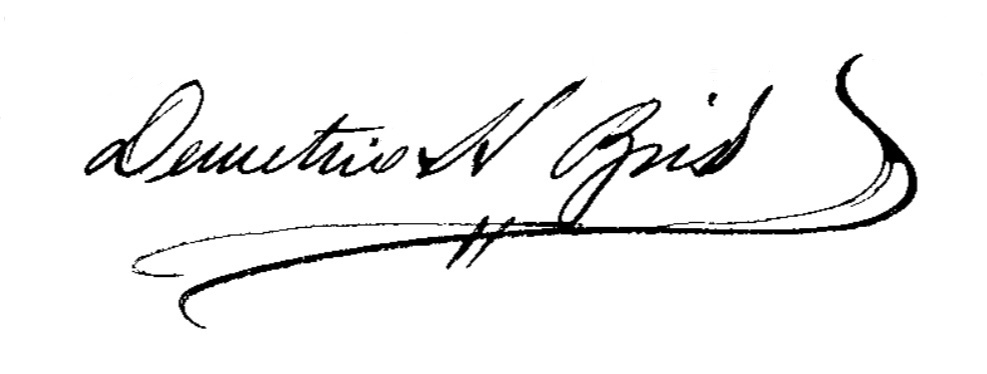
Signature of: demetrio h brid